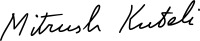
Signature of: dhimitër pasko